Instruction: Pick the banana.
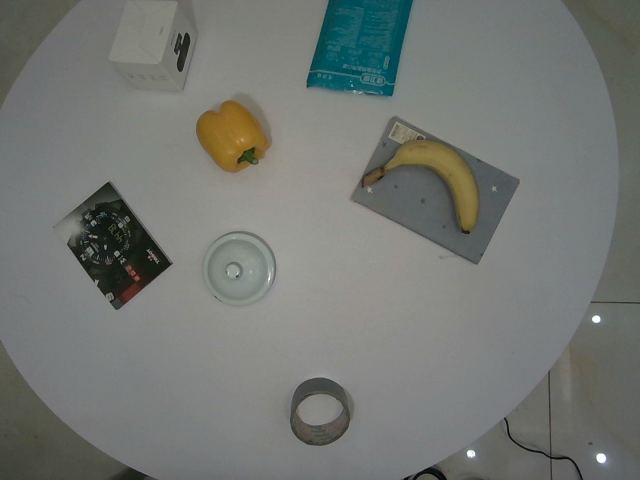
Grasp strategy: vertical